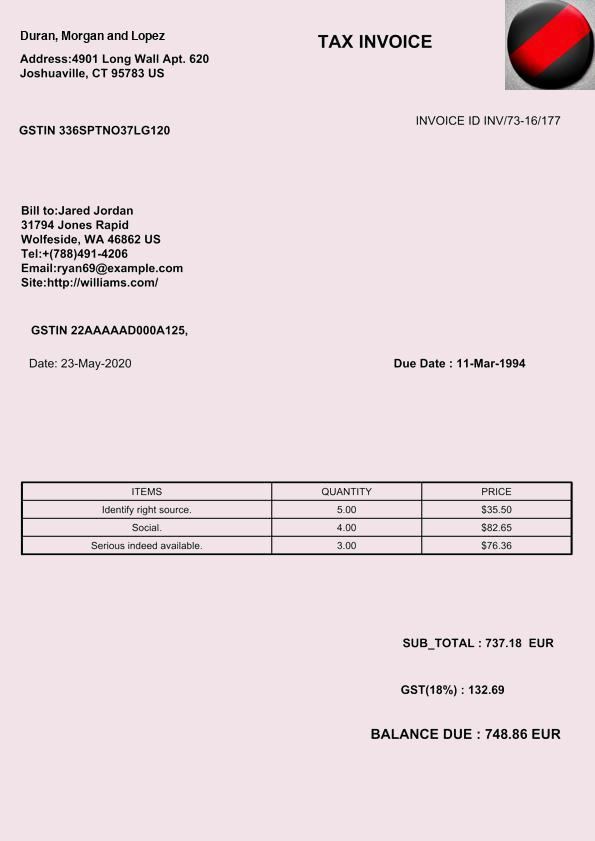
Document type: Invoice